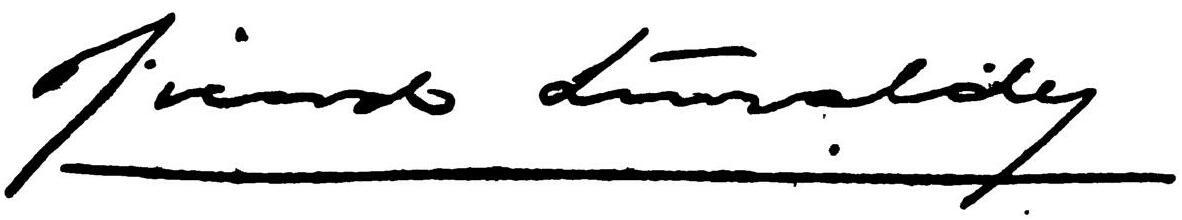
Signature of: ricardo güiraldes